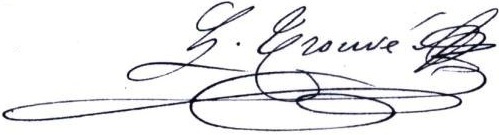
Signature of: gustave trouvé